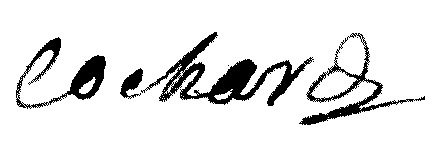
Signature of: claude alexis cochard